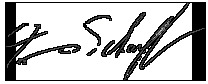
Signature of: francis schaeffer